Question: How is the history relevant to the case?
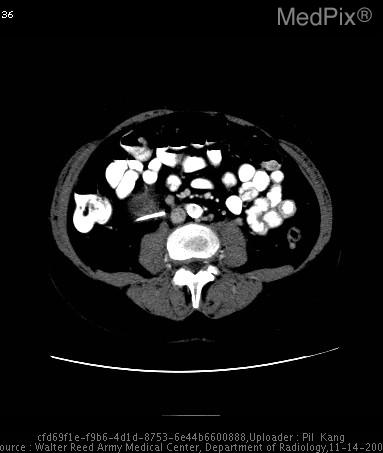
Answer: The patient's history of Patient is s/p placement of right ureteral stent for extrinsic obstruction of the right ureter due to a "mass" demonstrated on previous non-contrast renal stone protocol CT. is key in understanding the case.